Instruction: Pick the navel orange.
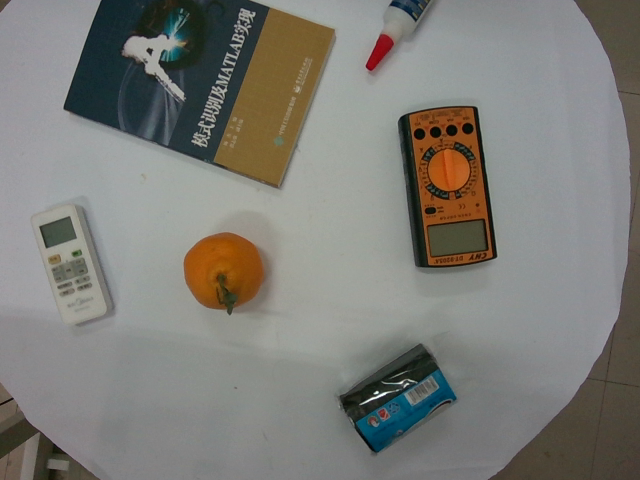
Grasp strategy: vertical